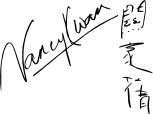
Signature of: nancy kwan